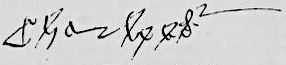
Signature of: charles vii of france